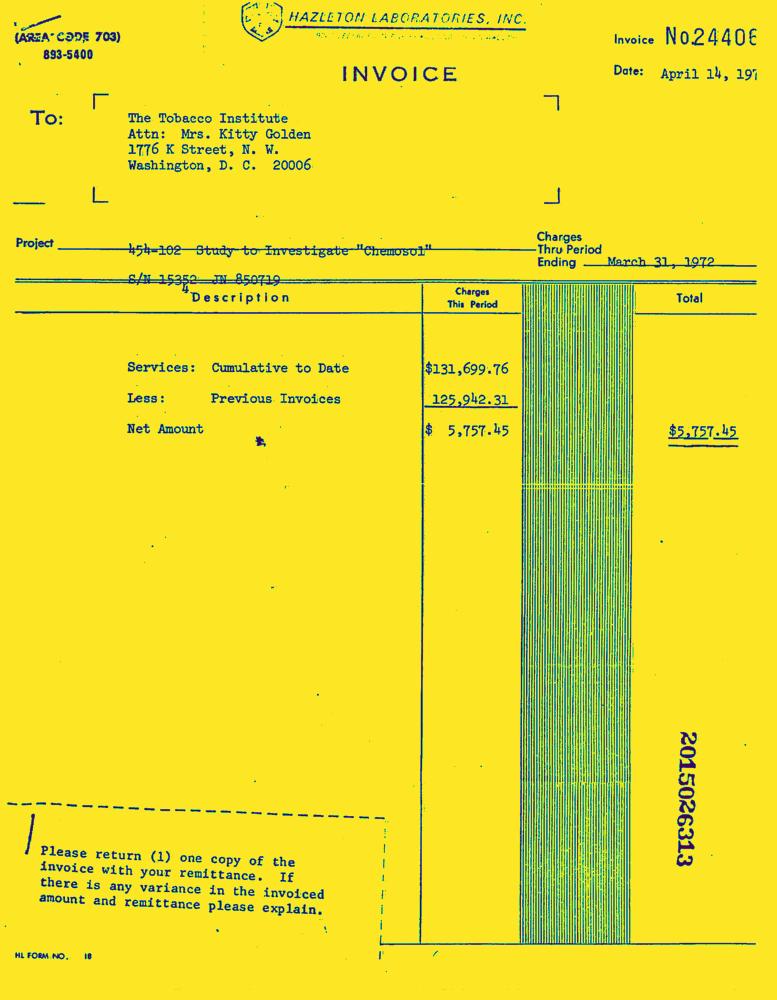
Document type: Invoice-Doc